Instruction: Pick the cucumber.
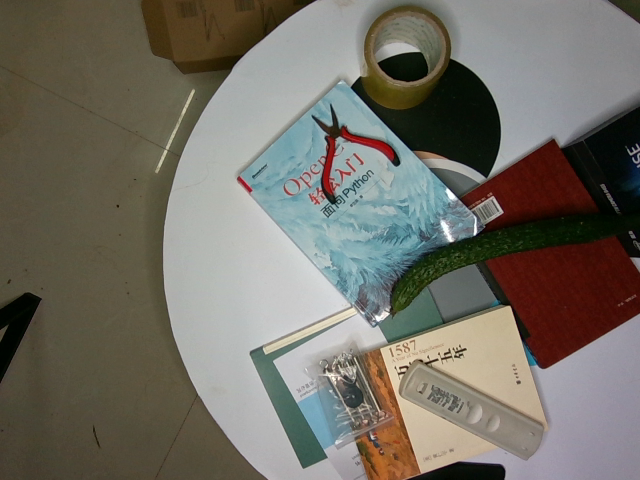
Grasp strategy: vertical